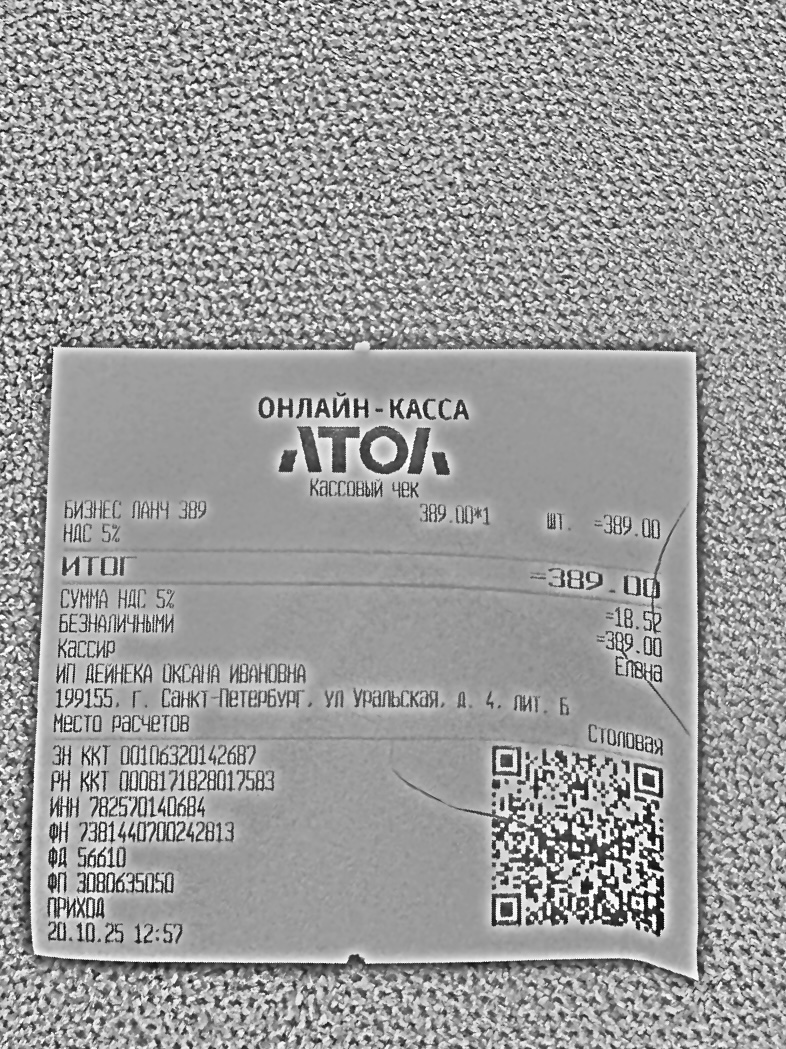
Продавец: ИП ДЕЙНЕКА ОКСАНА ИВАНОВНА
ИНН: 782570140684
Дата: 20.10.25
Товары: БИЗНЕС ЛАНЧ 389
Количество: 1
Цена: 389.00
Сумма: 389.00
Итого: 389.00